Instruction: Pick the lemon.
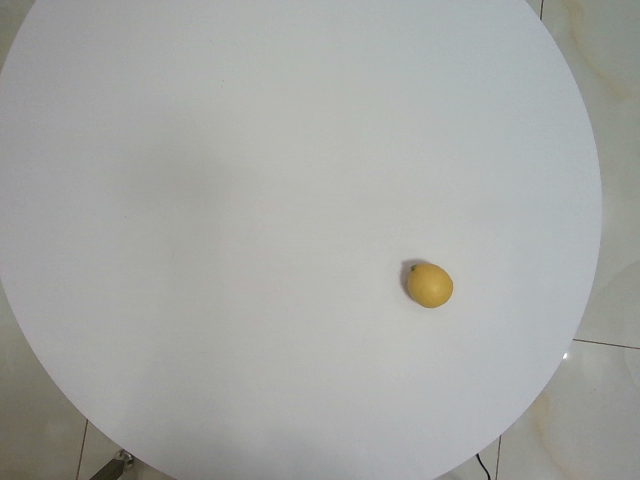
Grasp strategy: vertical